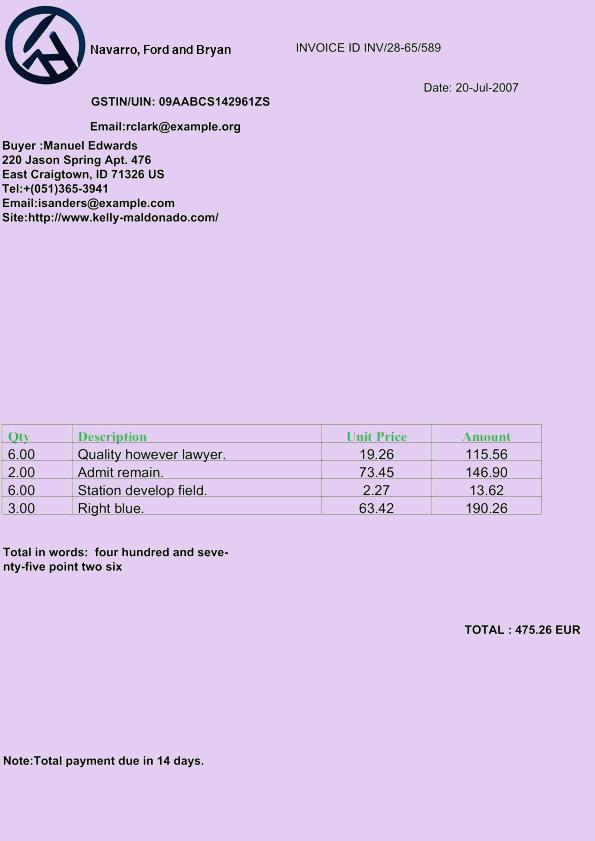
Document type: Invoice